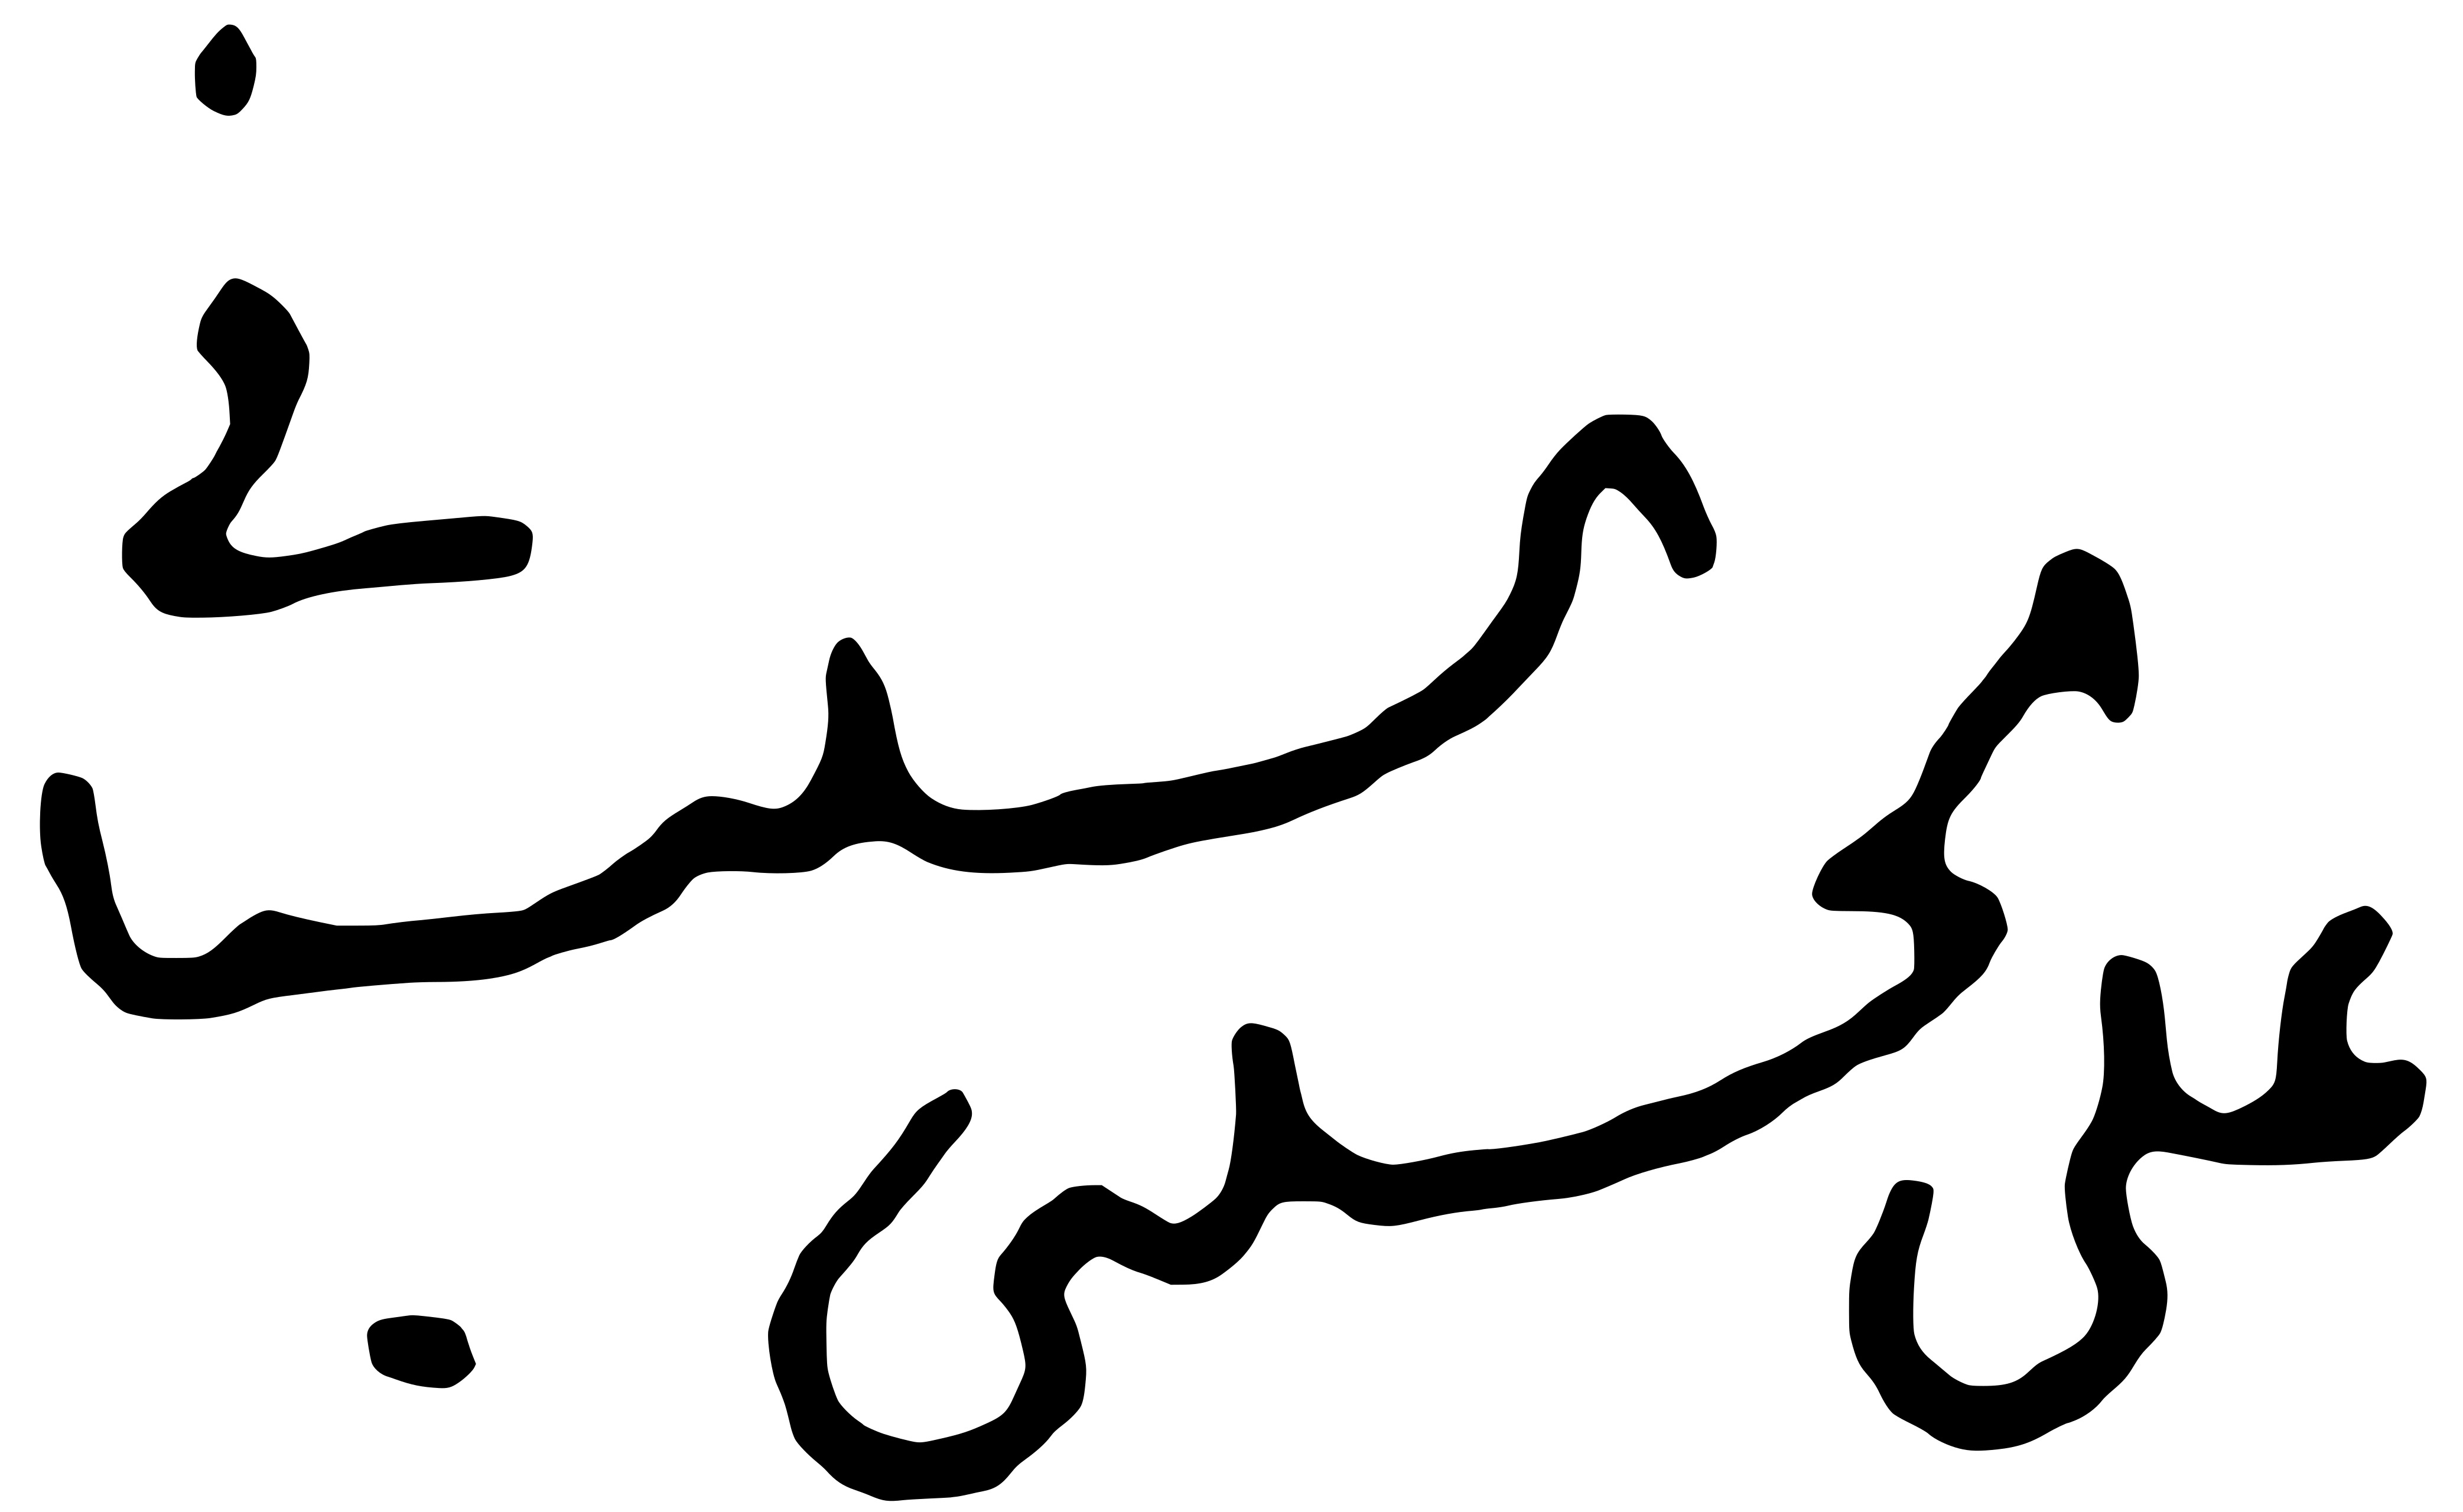
Signature of: ali sistani